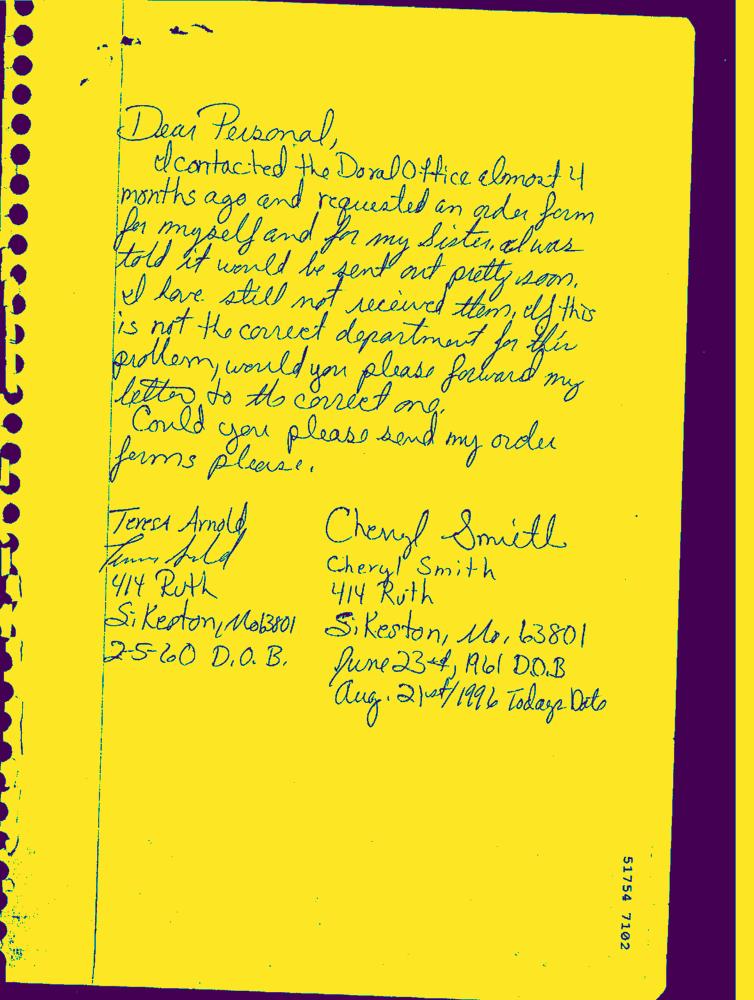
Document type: Hand-Written